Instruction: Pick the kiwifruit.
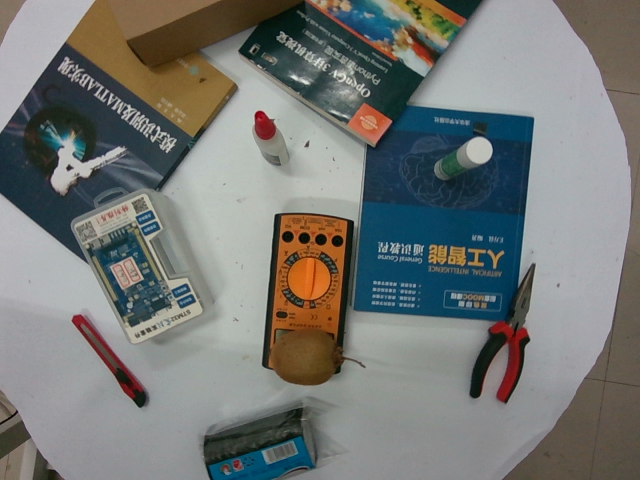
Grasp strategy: vertical